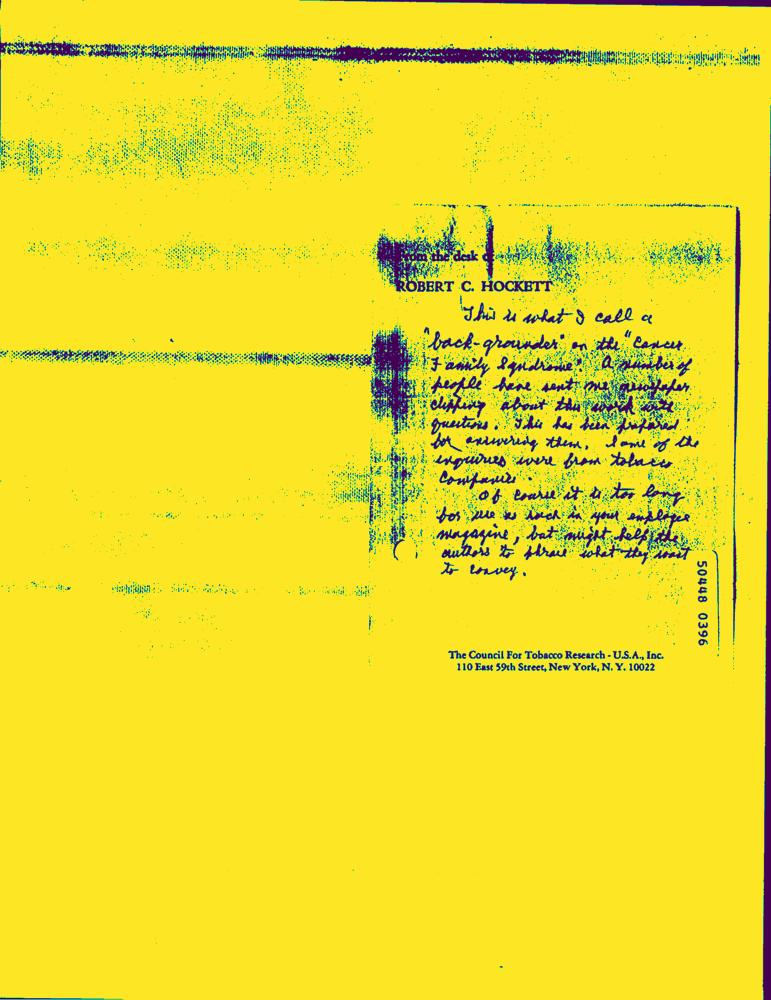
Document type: Hand-Written